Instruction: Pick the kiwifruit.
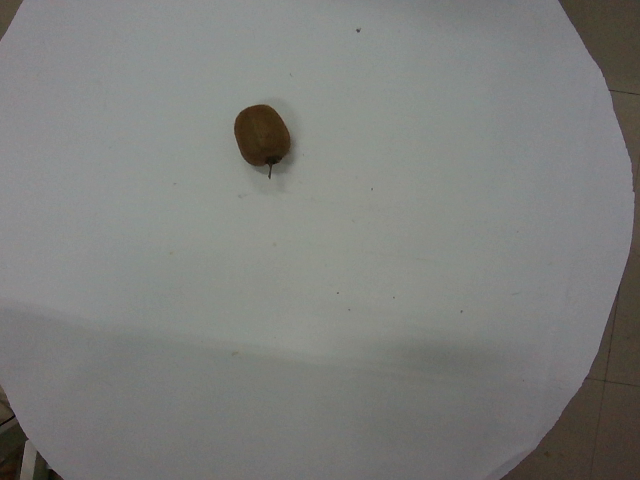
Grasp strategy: vertical